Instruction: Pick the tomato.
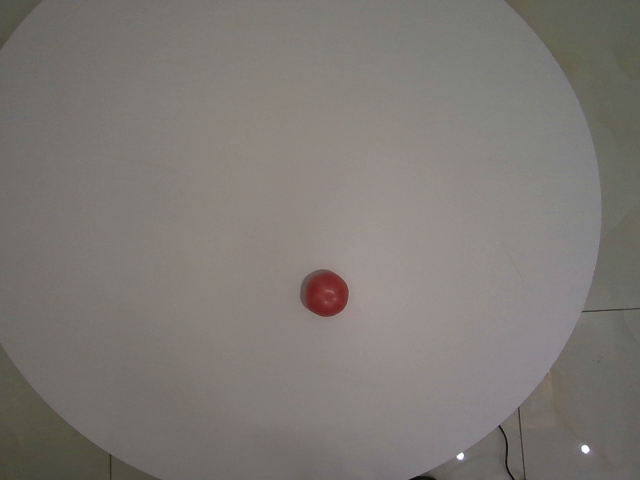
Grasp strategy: vertical